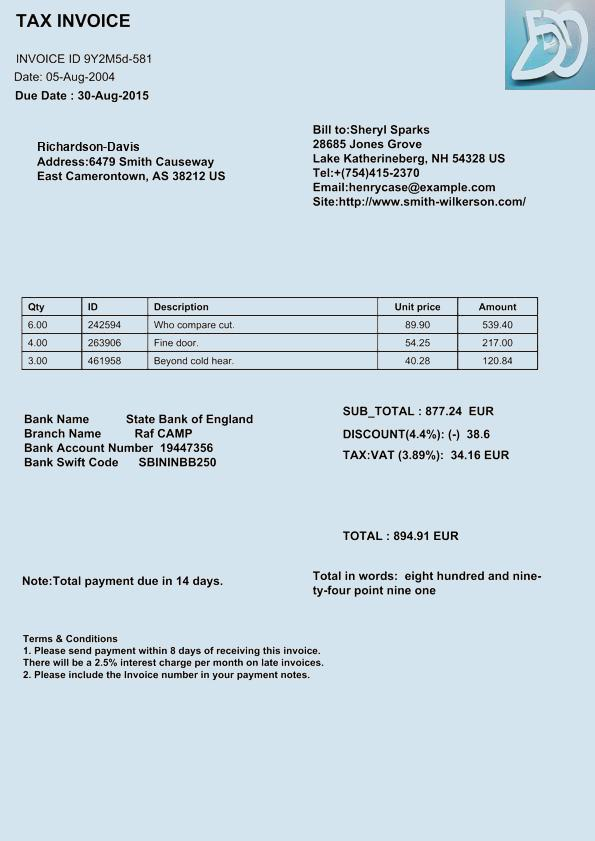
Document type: Invoice